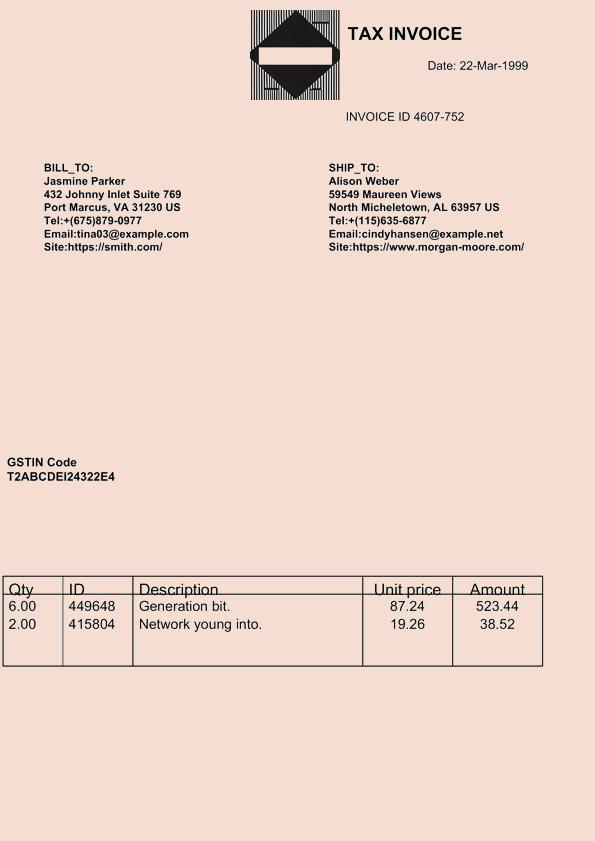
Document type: Invoice